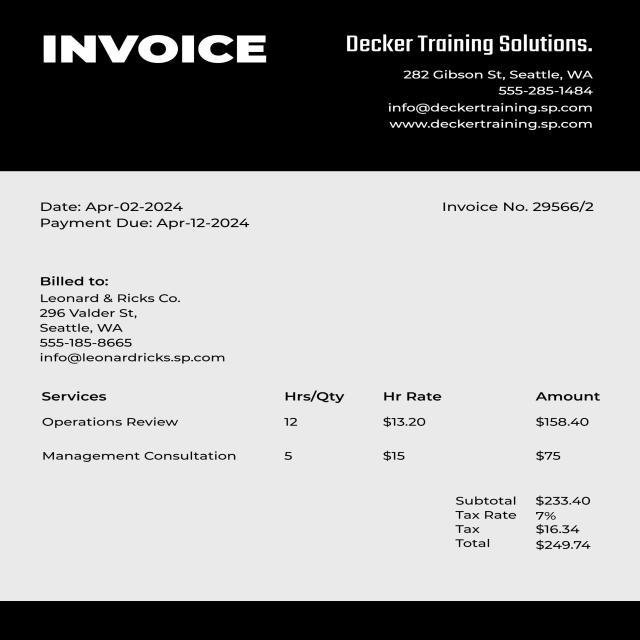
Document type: Invoice